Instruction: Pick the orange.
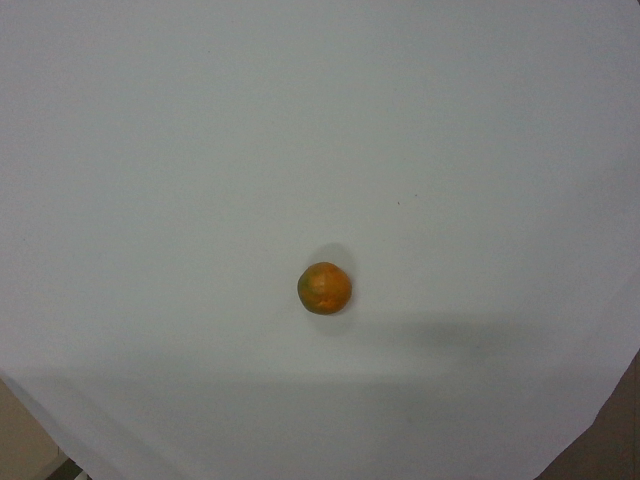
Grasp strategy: vertical